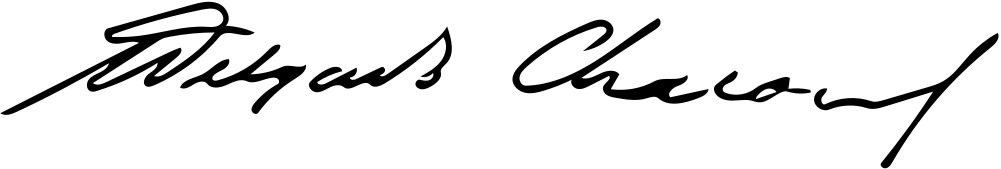
Signature of: carlos delgado chalbaud